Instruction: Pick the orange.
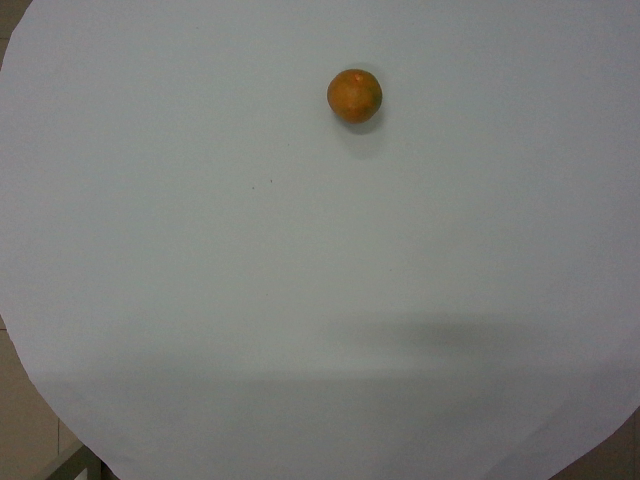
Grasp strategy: vertical